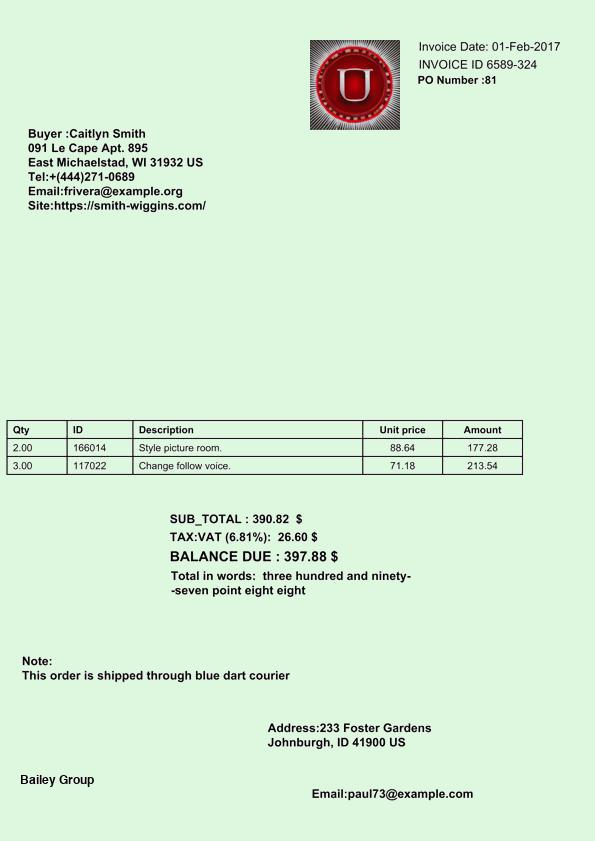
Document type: Invoice